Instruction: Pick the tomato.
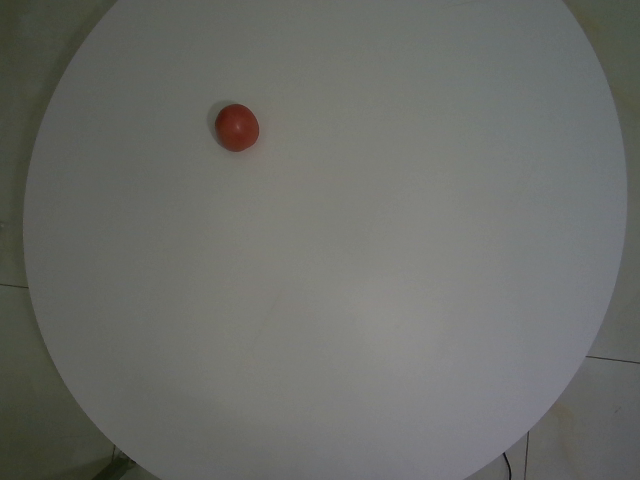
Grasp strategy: vertical